Question: What jurisdiction, city, or county is the document associated with?
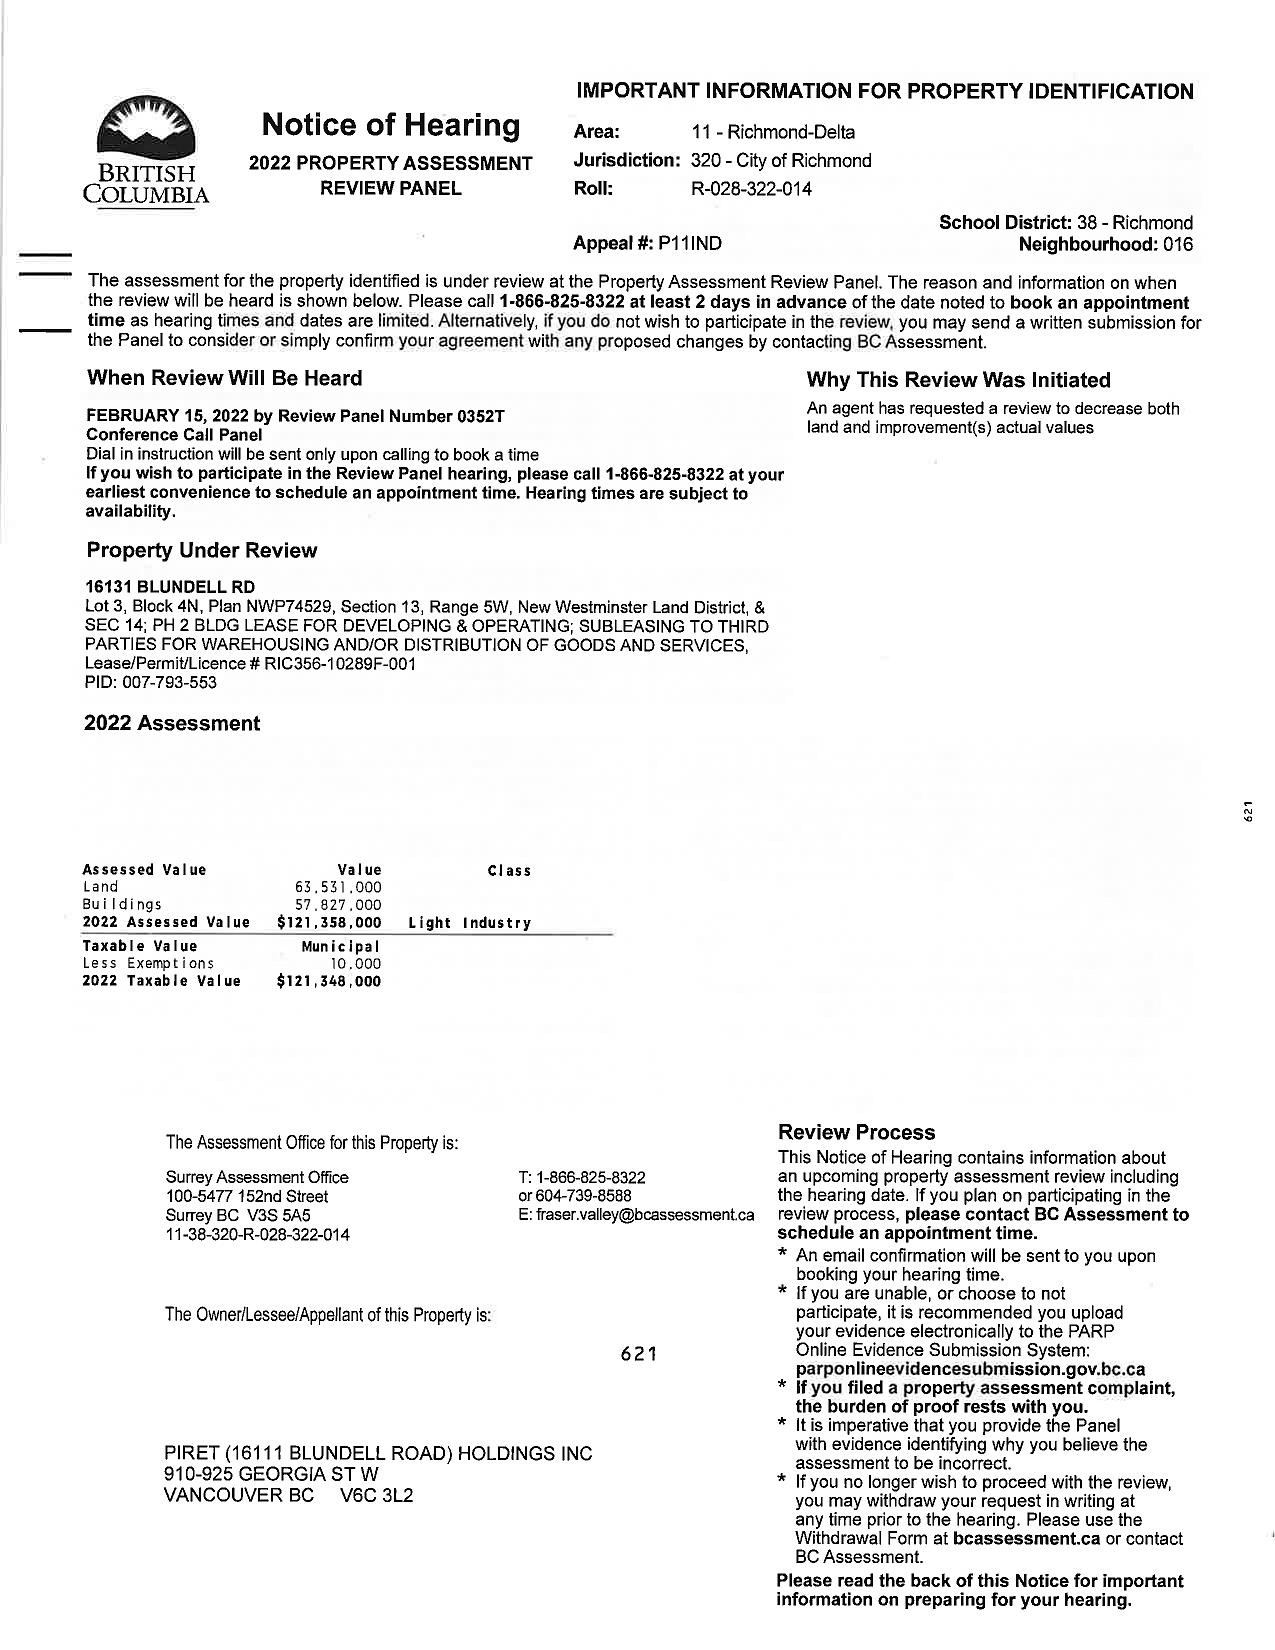
Answer: "City of Richmond"